Question: How is the history relevant to the case?
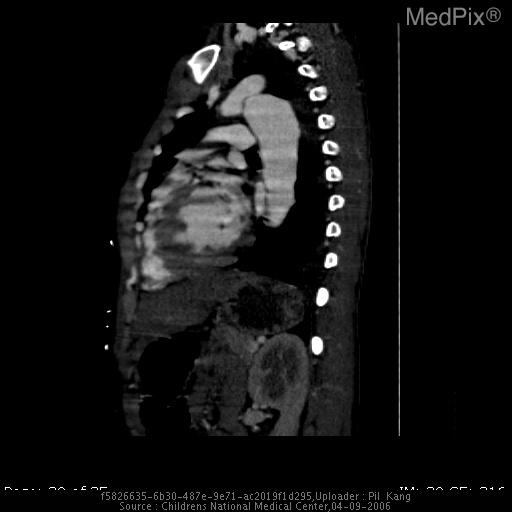
Answer: The patient's history of 14 year old male with chronic shortness of breath is key in understanding the case.